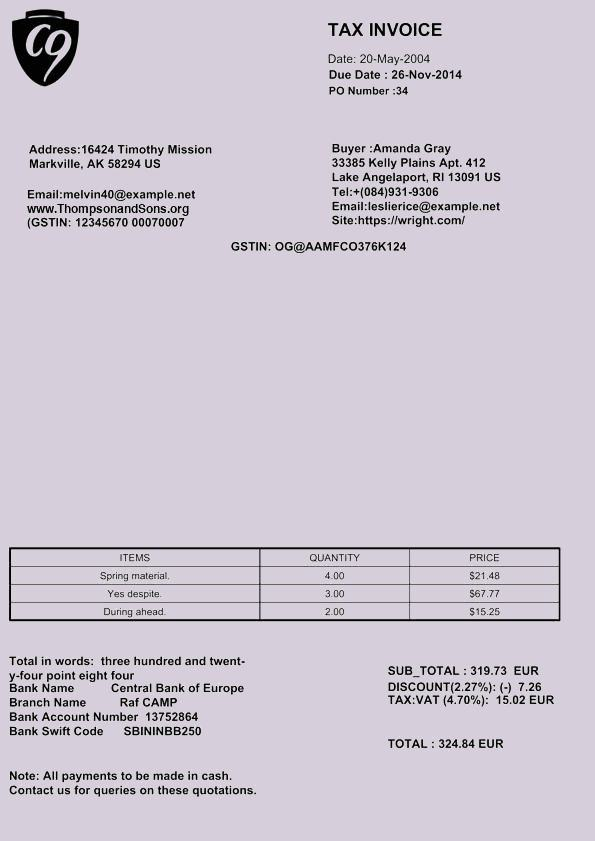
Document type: Invoice